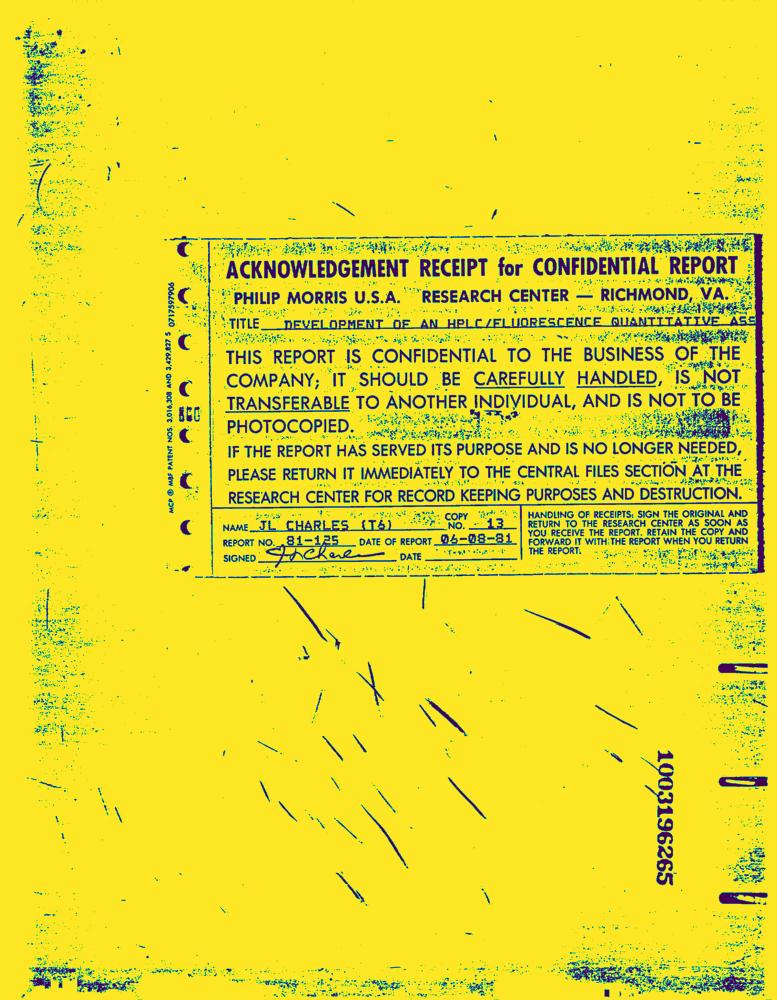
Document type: Invoice-Doc